Question: What do the imaging results show?
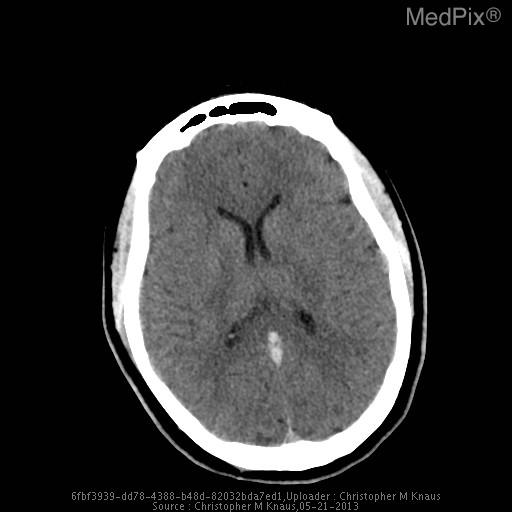
Answer: The imaging shows The vein of Galen, straight sinus, and dominant left transverse venous dural sinus are particularly hyperattenuating, and apparently prominent in caliber.

The superior sagittal sinus is notably less hyperattenuating and is normal in appearance.  The right transverse dural venous sinus is hypoplastic.

Gray/white matter discrimination is preserved.  There is no evidence for infarction or intracranial hemorrhage.  There are no brain masses or mass effect.  There is no hydrocephalus.

The skull is intact.  The partially imaged aerated portions of the skull base are free of significant effusions..

Impression: The vein of Galen, straight sinus, and dominant left transverse venous dural sinus are all particularly hyperattenuating and apparently prominent in caliber, all very concerning for thrombosis. The vein of Galen, straight sinus, and dominant left transverse
venous dural sinus are all particularly hyperattenuating and apparently prominent in caliber..